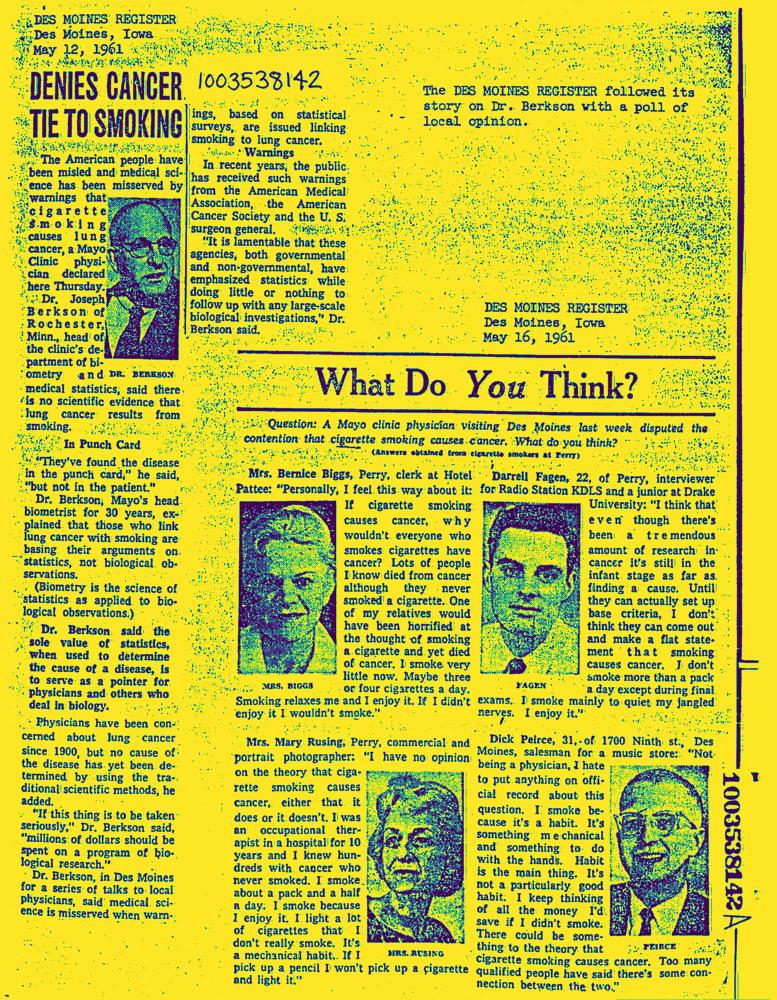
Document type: News-Article